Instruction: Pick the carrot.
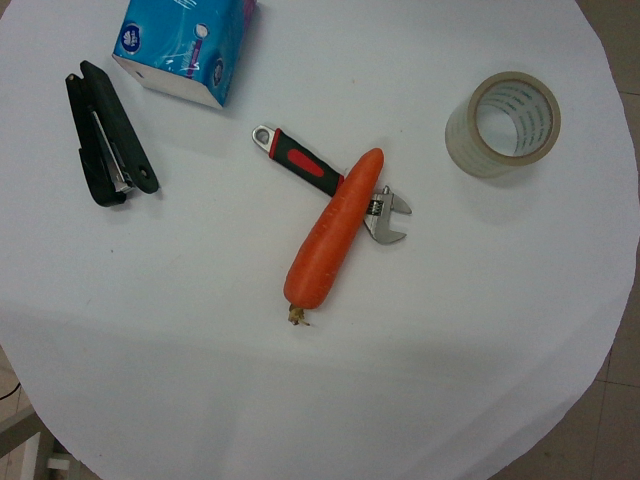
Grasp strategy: vertical